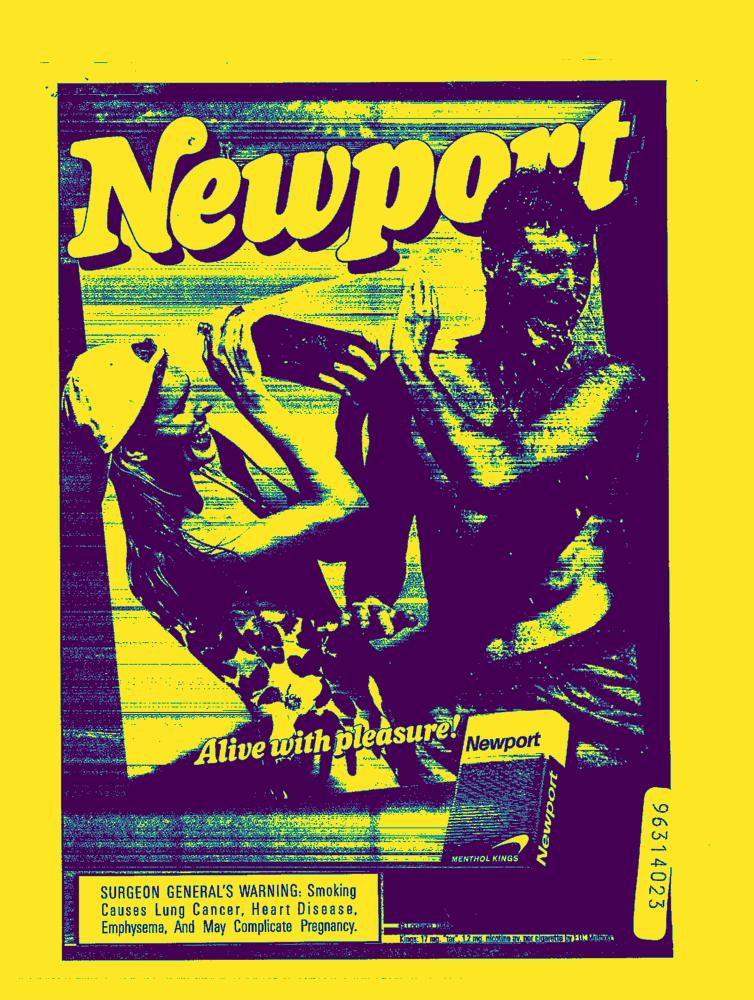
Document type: AD